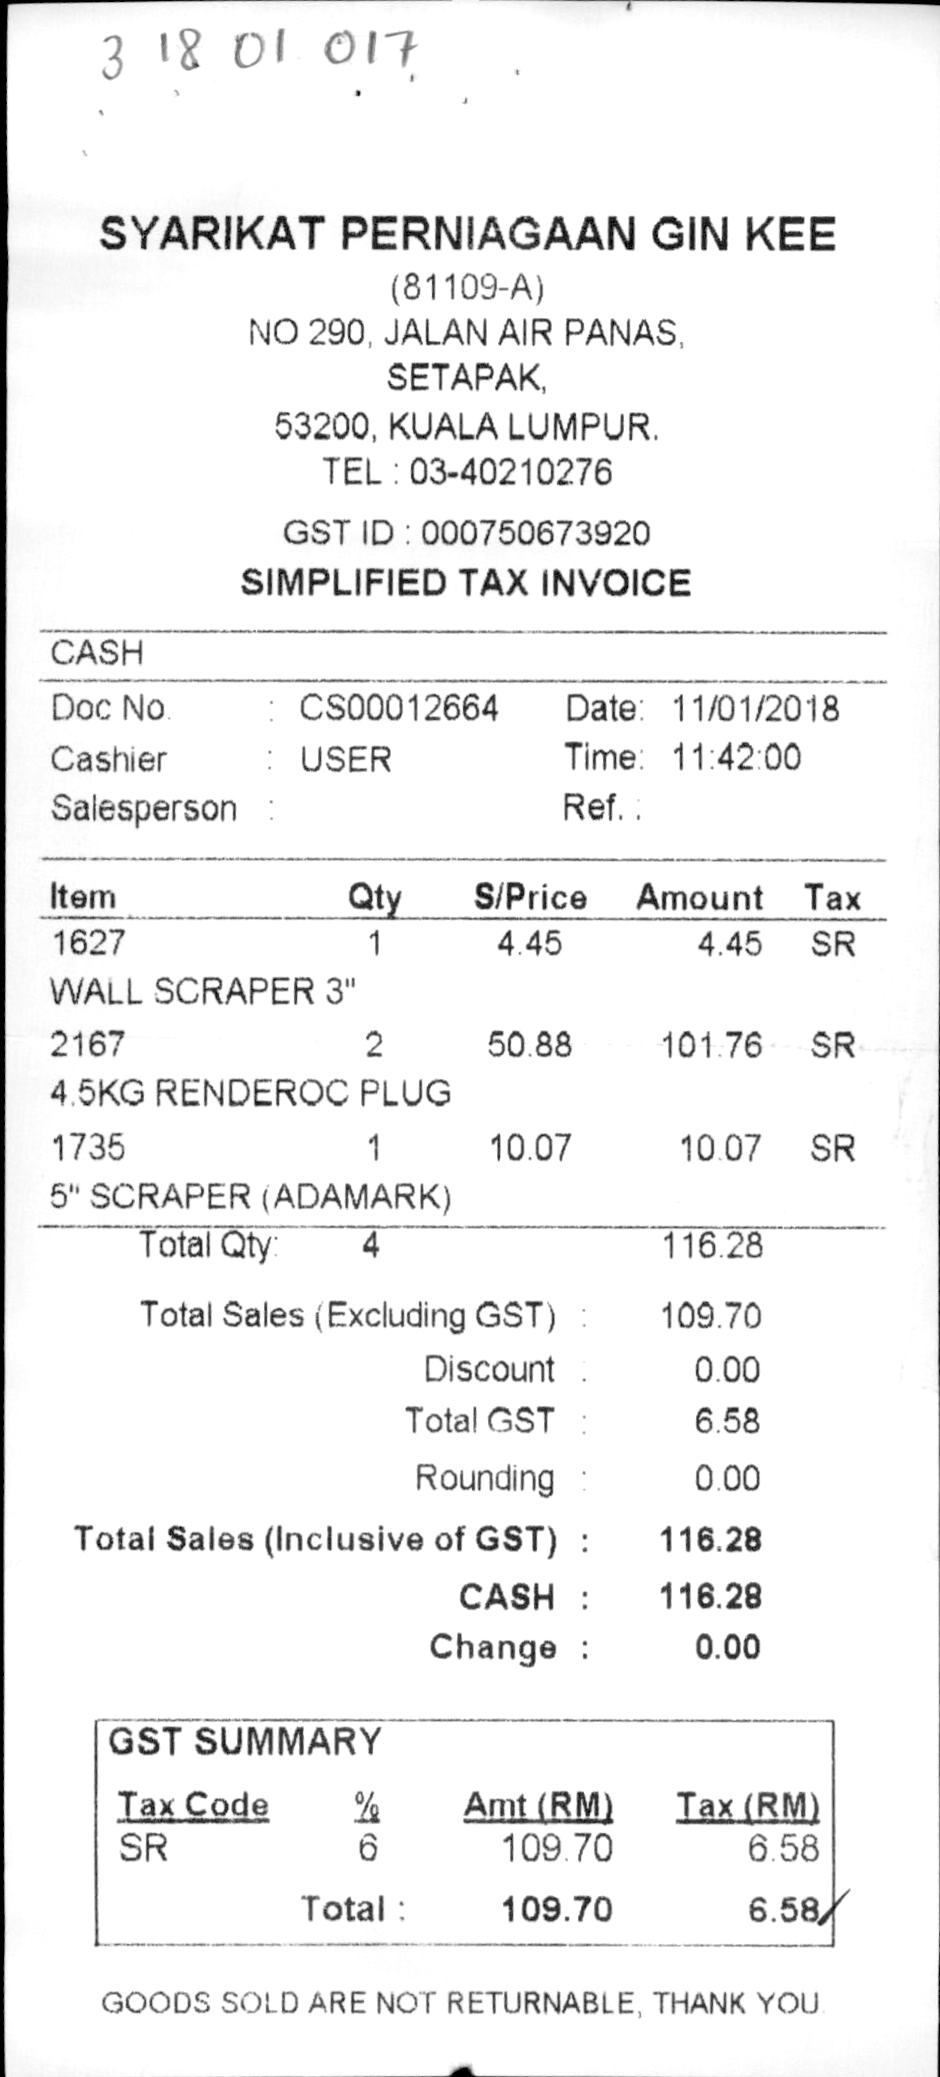
SYARIKAT PERNIAGAAN GIN KEE
(81109-A)
NO 290, JALAN AIR PANAS,
SETAPAK,
53200, KUALA LUMPUR
TEL : 03-40210276
GST ID : 000750673920
SIMPLIFIED TAX INVOICE
CASH
DOC NO.
GOODS SOLD ARE NOT RETURNABLE, THANK YOU.
: CS00012664
DATE: 11/01/2018
CASHIER
6.58
: USER
TIME: 11:42:00
SALESPERSON :
REF. :
ITEM
QTY
S/PRICE
AMOUNT
TAX
1627
1
4.45
4.45
SR
WALL SCRAPER 3"
2167
2
50.88
101.76
SR
4.5KG RENDEROC PLUG
1735
1
10.07
10.07
SR
5" SCRAPER (ADAMARK)
TOTAL QTY:
4
116.28
TOTAL SALES (EXCLUDING GST) :
109.70
DISCOUNT :
0.00
TOTAL GST :
6.58
ROUNDING :
0.00
TOTAL SALES (INCLUSIVE OF GST) :
116.28
CASH :
116.28
CHANGE :
0.00
GST SUMMARY
TAX CODE
%
AMT(RM)
TAX(RM)
SR
6
109.70
6.58
TOTAL :
109.70